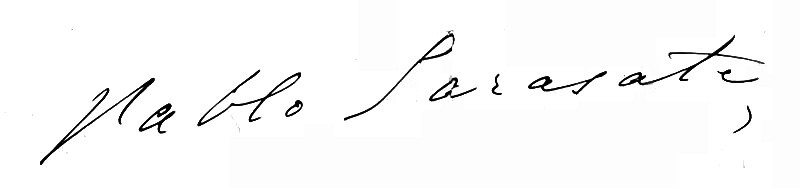
Signature of: pablo de sarasate